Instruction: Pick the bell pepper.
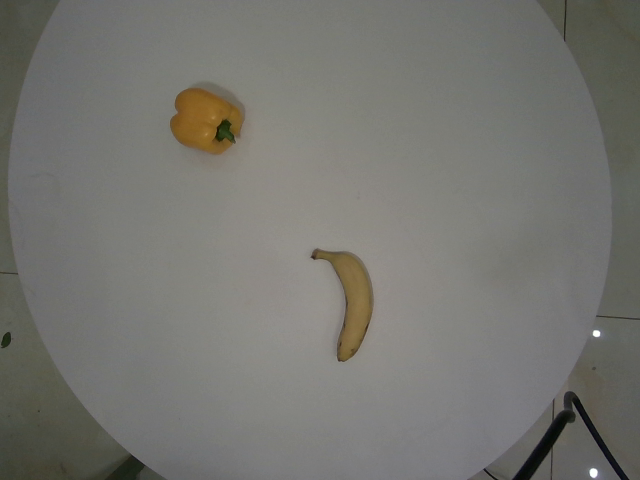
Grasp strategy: vertical